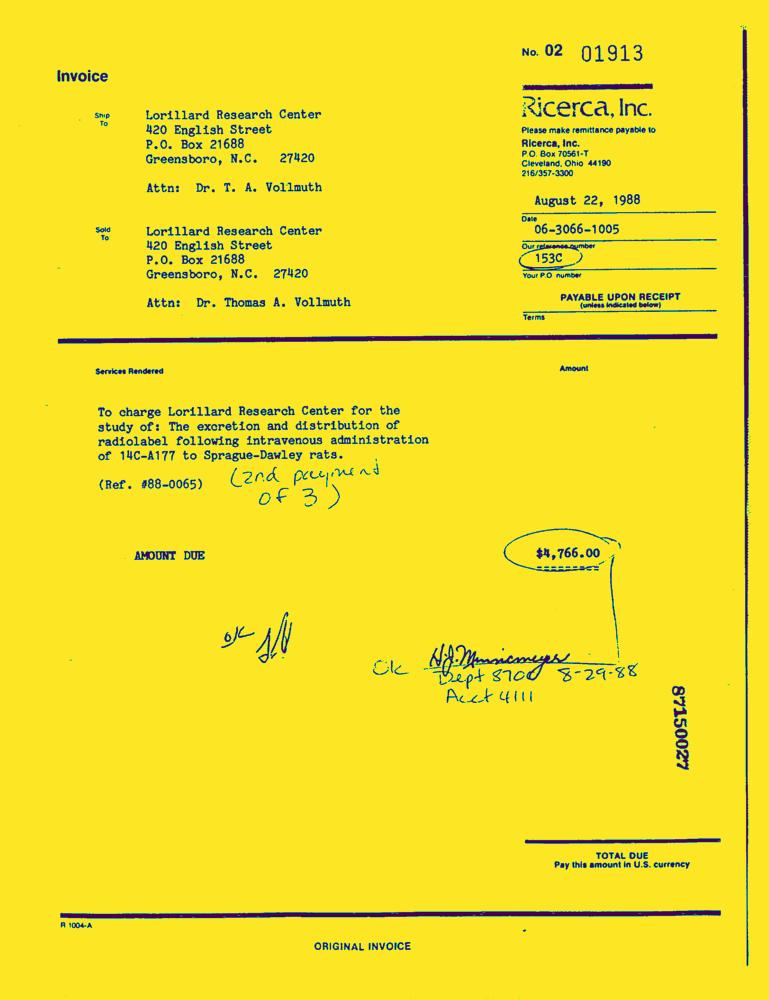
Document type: Invoice-Doc